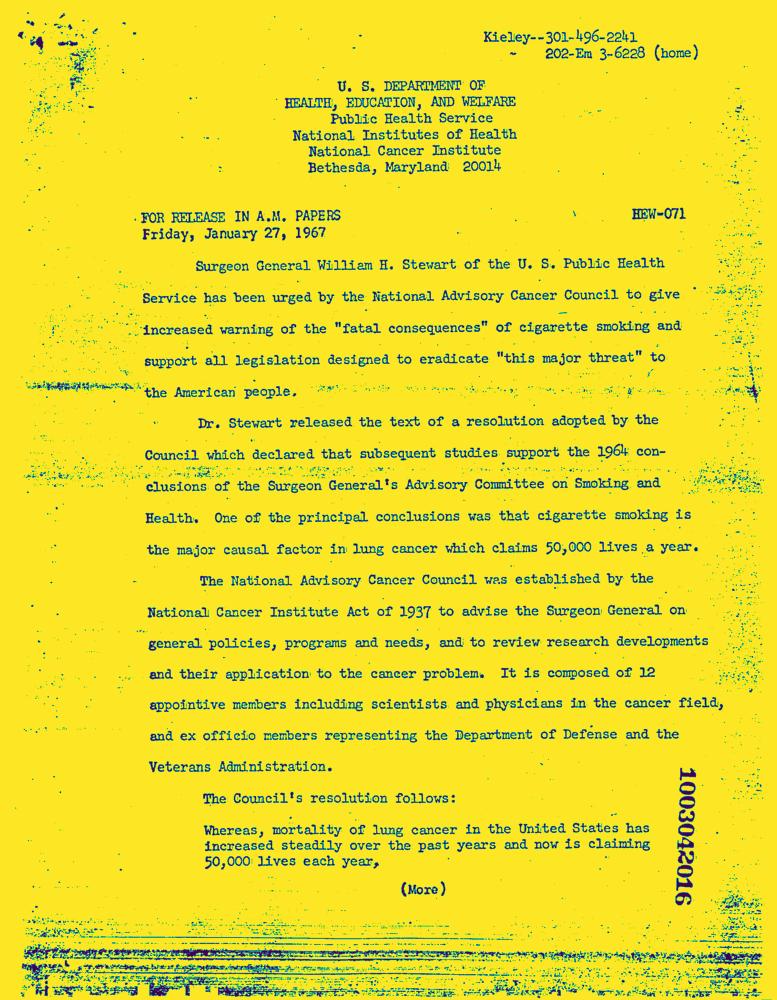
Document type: News-Article